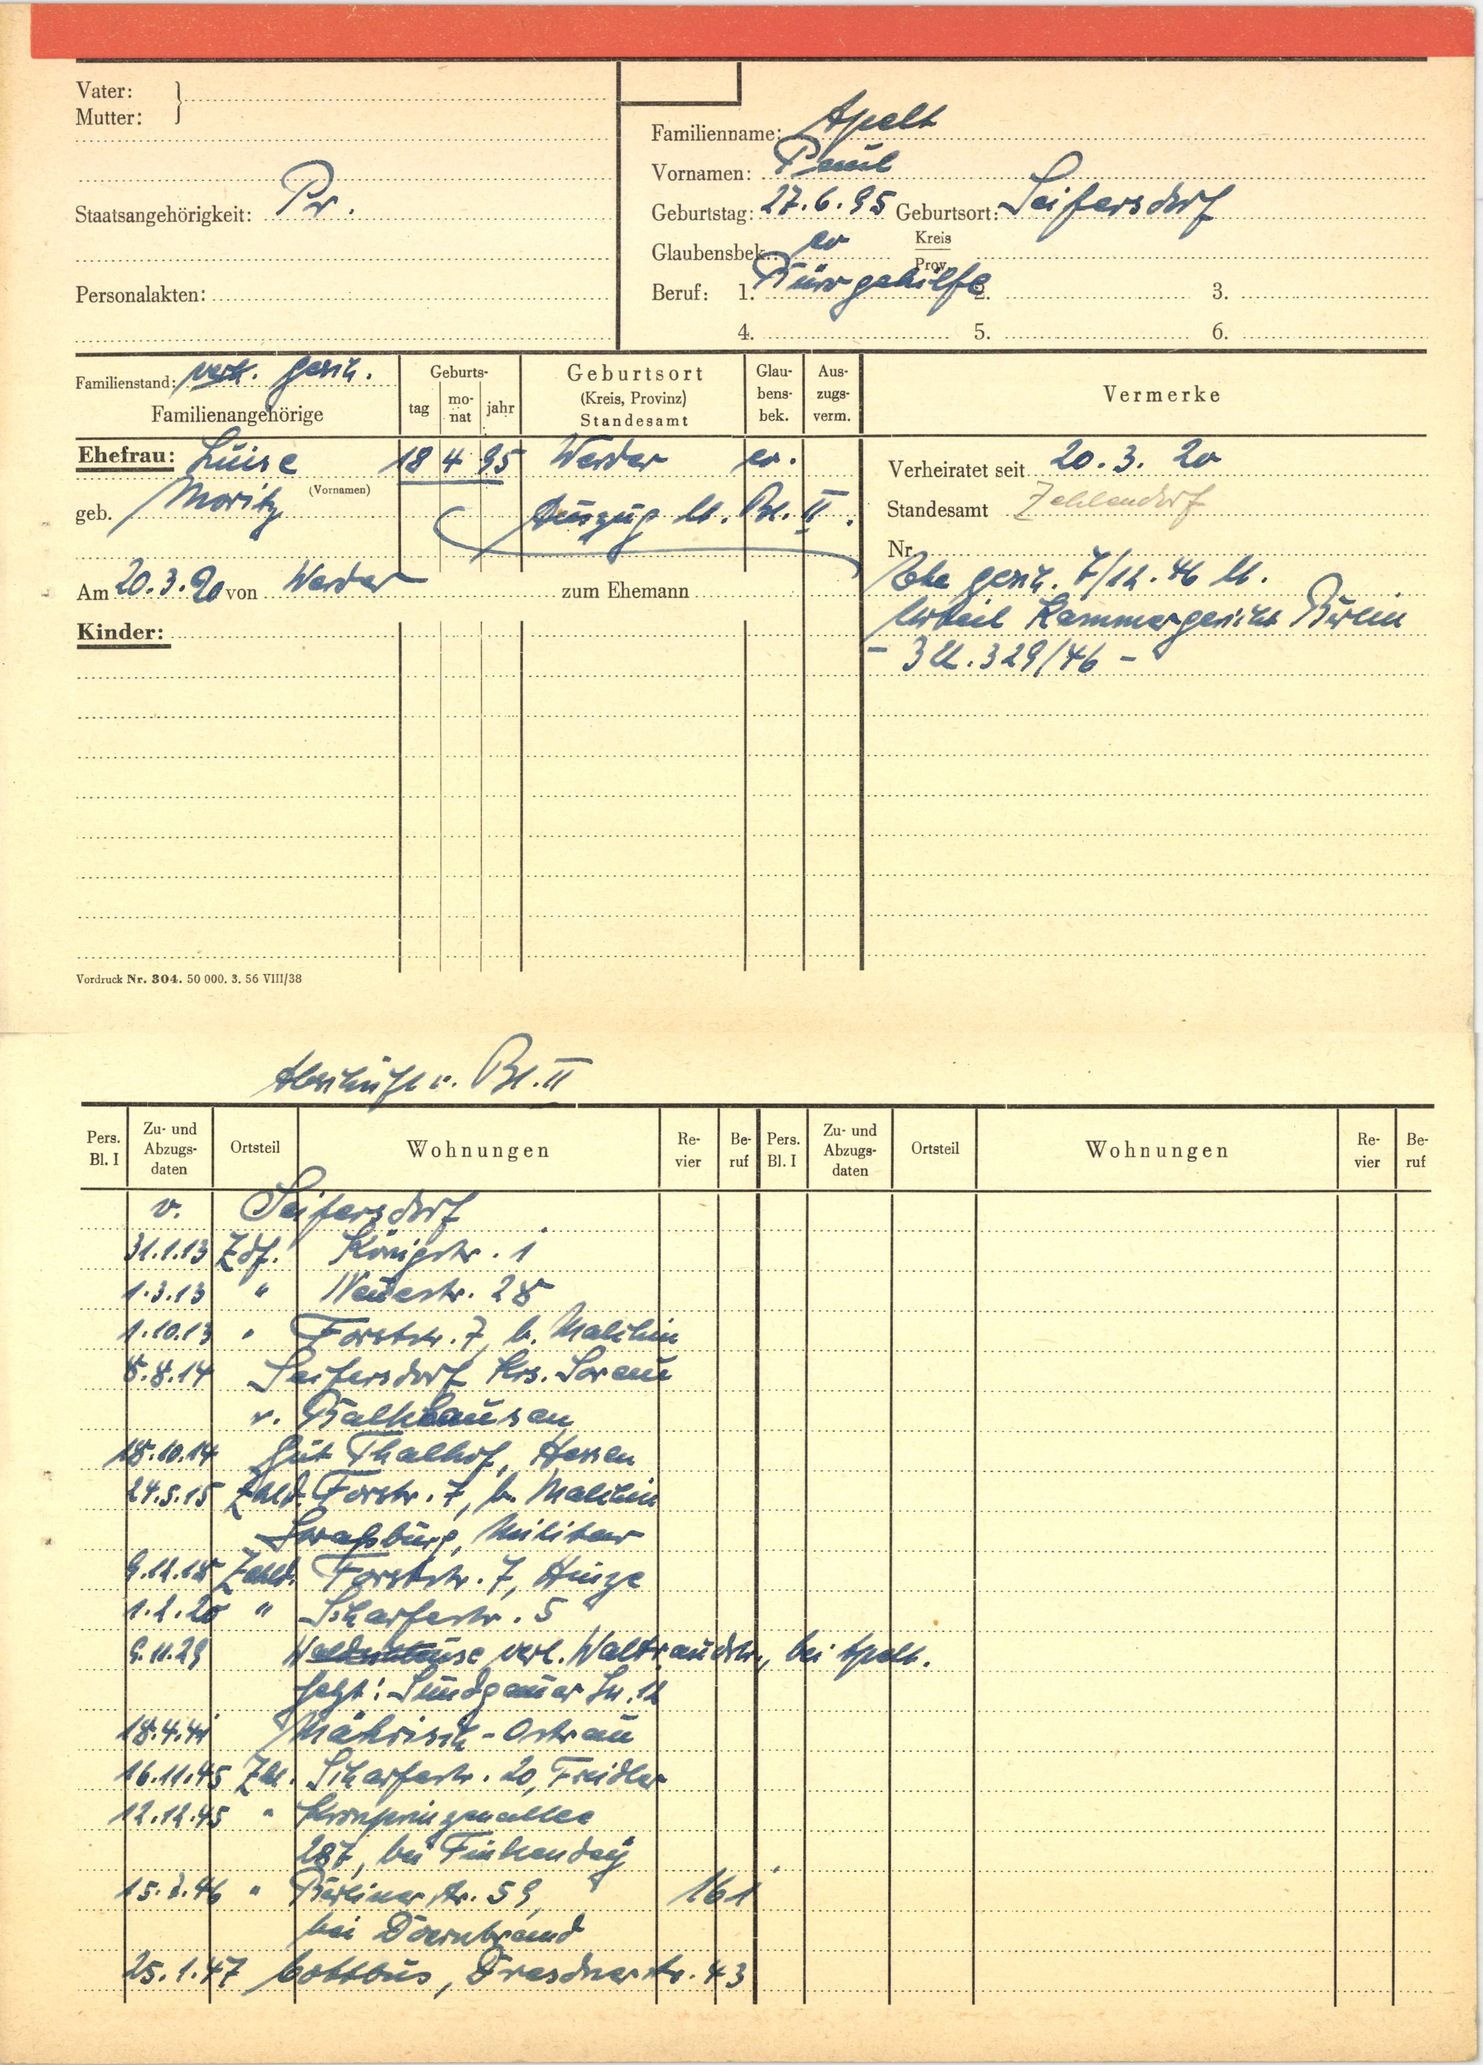
Apelt